Question: What was observed in the imaging?
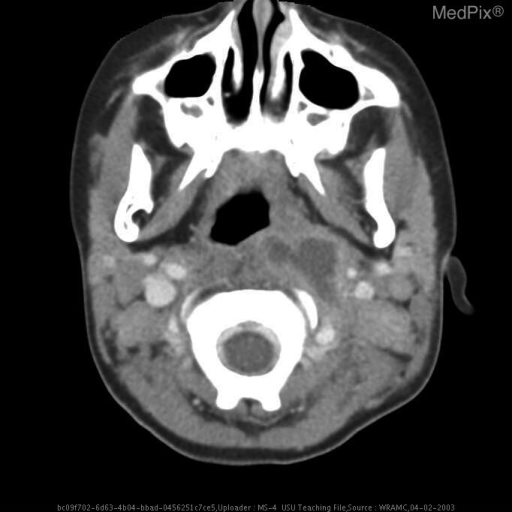
Answer: The imaging shows The is an irregularly margined fluid collection in left lateral retropharyngeal space measuring 1.3 x 2.7 cm at its level of greatest area in the axial plane. Although the slice thickness is not noted the lesion extends from the nasopharynx to the oropharynax and in all likelyhood inferiorly in the retropharyngeal space.  There is only minimal enchancement of the margin of the lesion. Irregularly margined fluid collection in left lateral retropharyngeal space measuring 1.3 x 2.7 cm in AP and transverse dimension.  Not well circumscribed or encapsulated..